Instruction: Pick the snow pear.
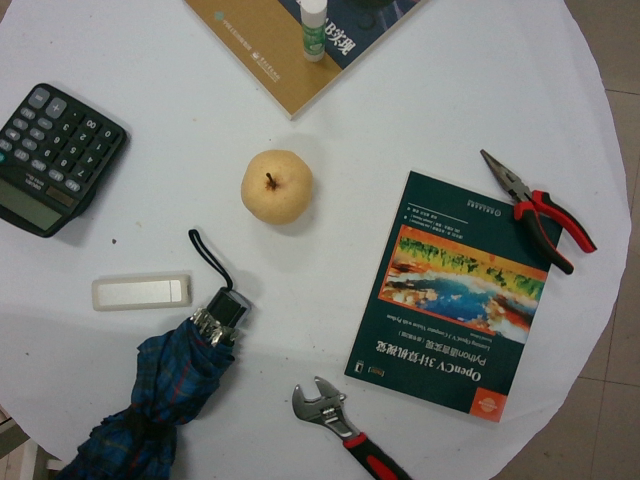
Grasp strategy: vertical